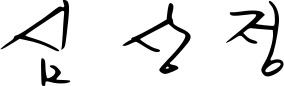
Signature of: sim sang jung